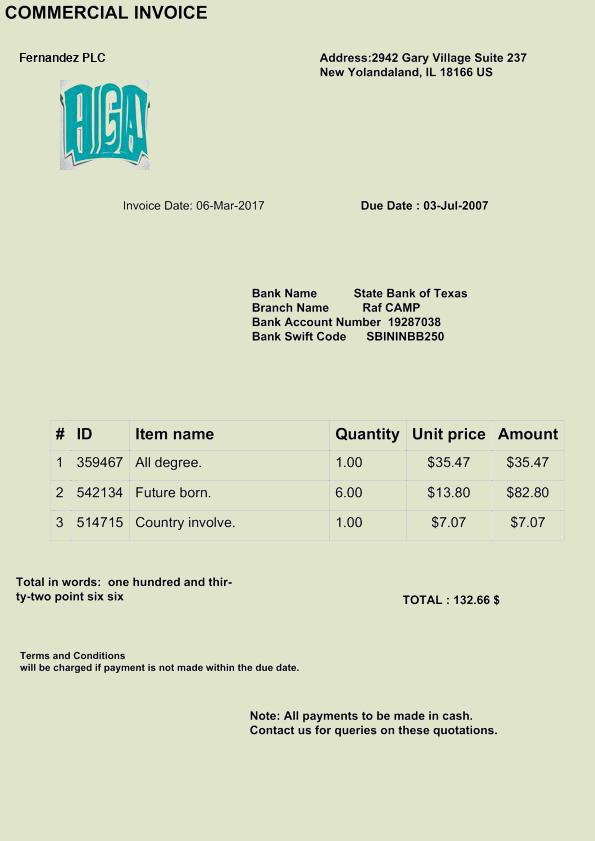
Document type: Invoice